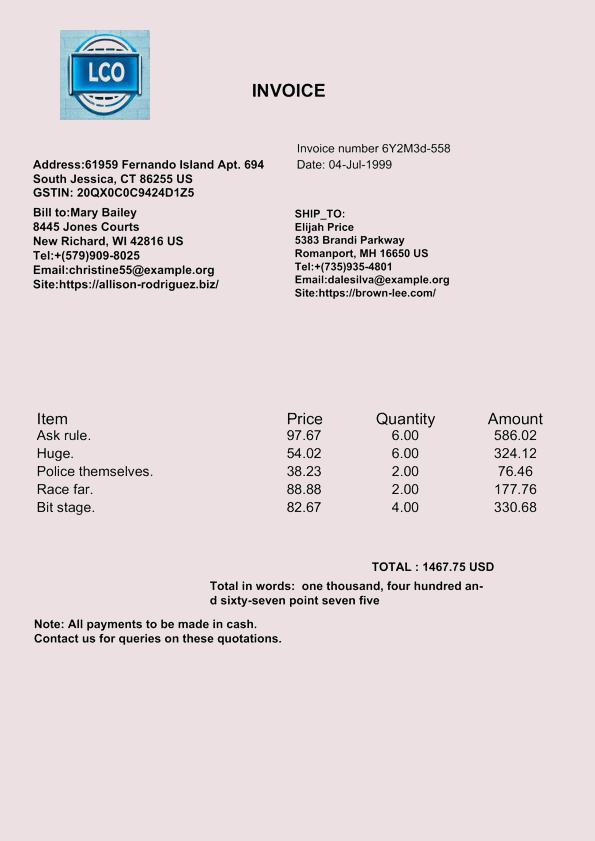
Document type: Invoice